Question: What appears to be the issue?
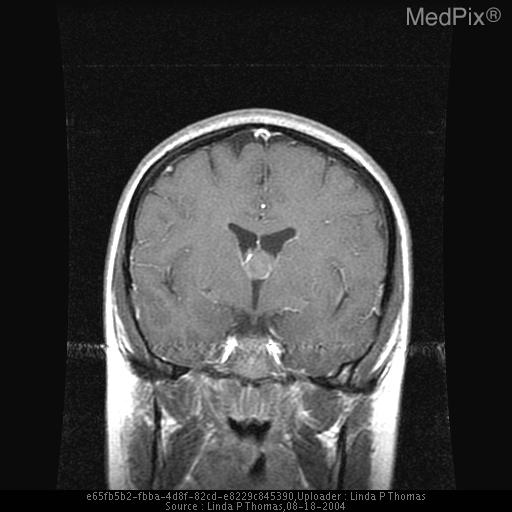
Answer: The findings suggest 11 x 11 x 13 mm nonenhancing well-circumscribed mildly T1 hyperintense and markedly T2 hypointense round mass in the anterior-superior third ventricle without ventricular enlargement.. There is a well-circumscribed mildly T1 hyperintense and markedly T2 hypointense, nonenhancing mass, in the anterior-superior third ventricle.  The hypointensity has been called the "black hole" effect of Colloid Cyst.. The patient might have a history of 29 year old female with worsening headaches..